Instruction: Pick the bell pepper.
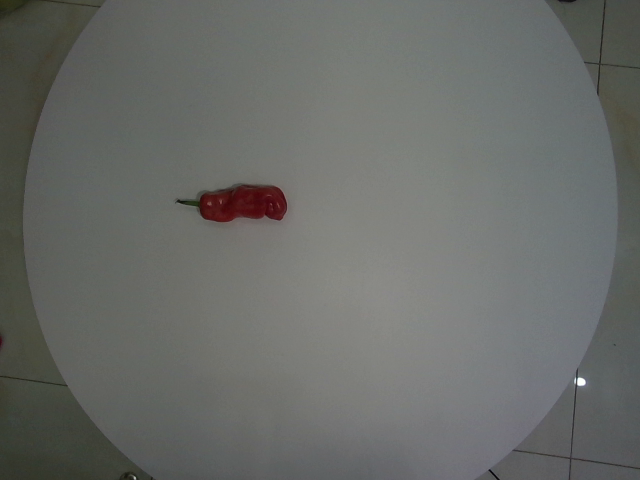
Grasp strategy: vertical